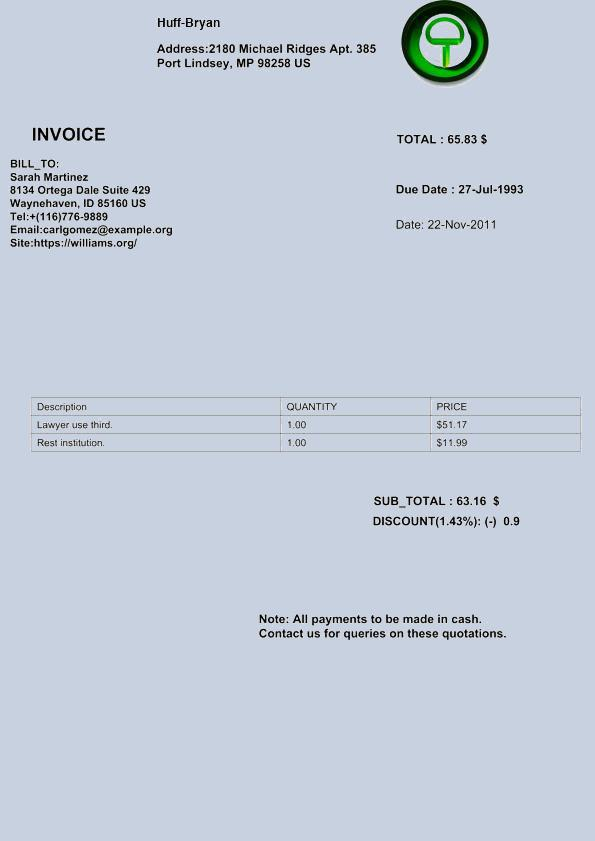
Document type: Invoice